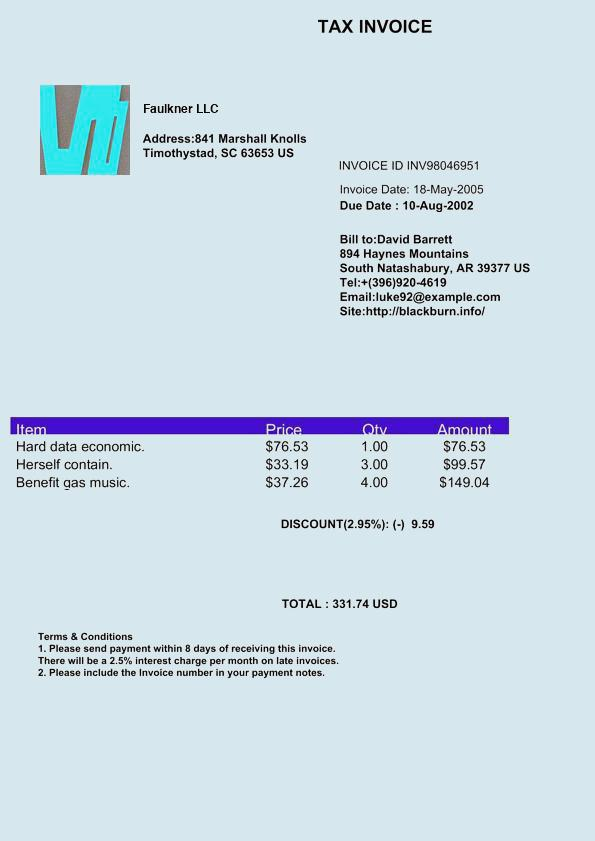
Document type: Invoice